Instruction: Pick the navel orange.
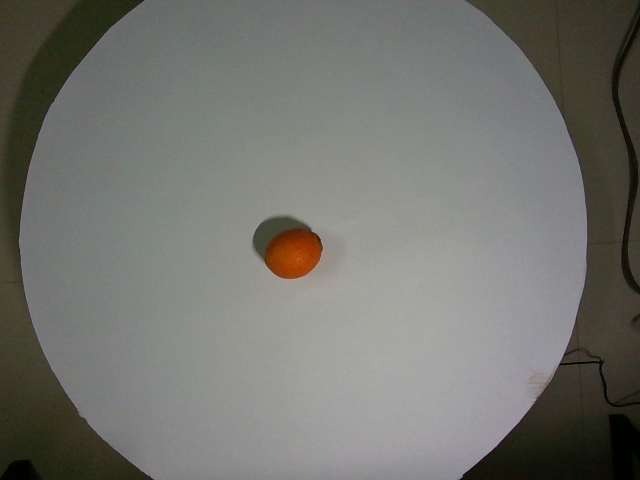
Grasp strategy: vertical